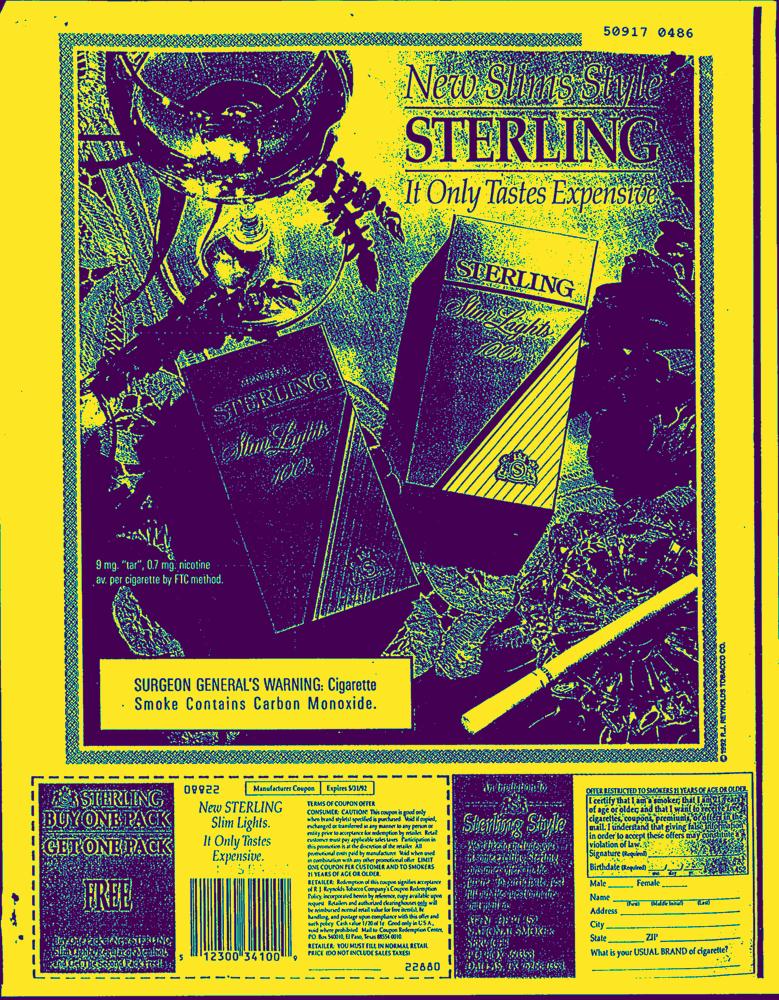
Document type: AD